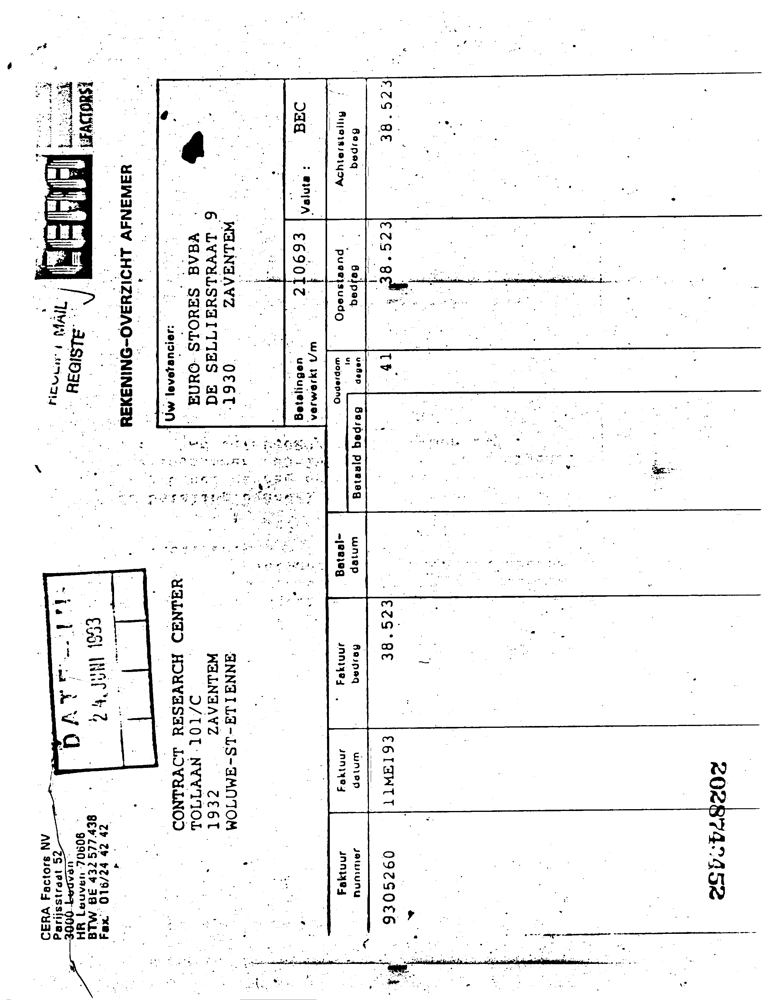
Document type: Invoice